Question: What type of tax is indicated in the document, personal property or real estate?
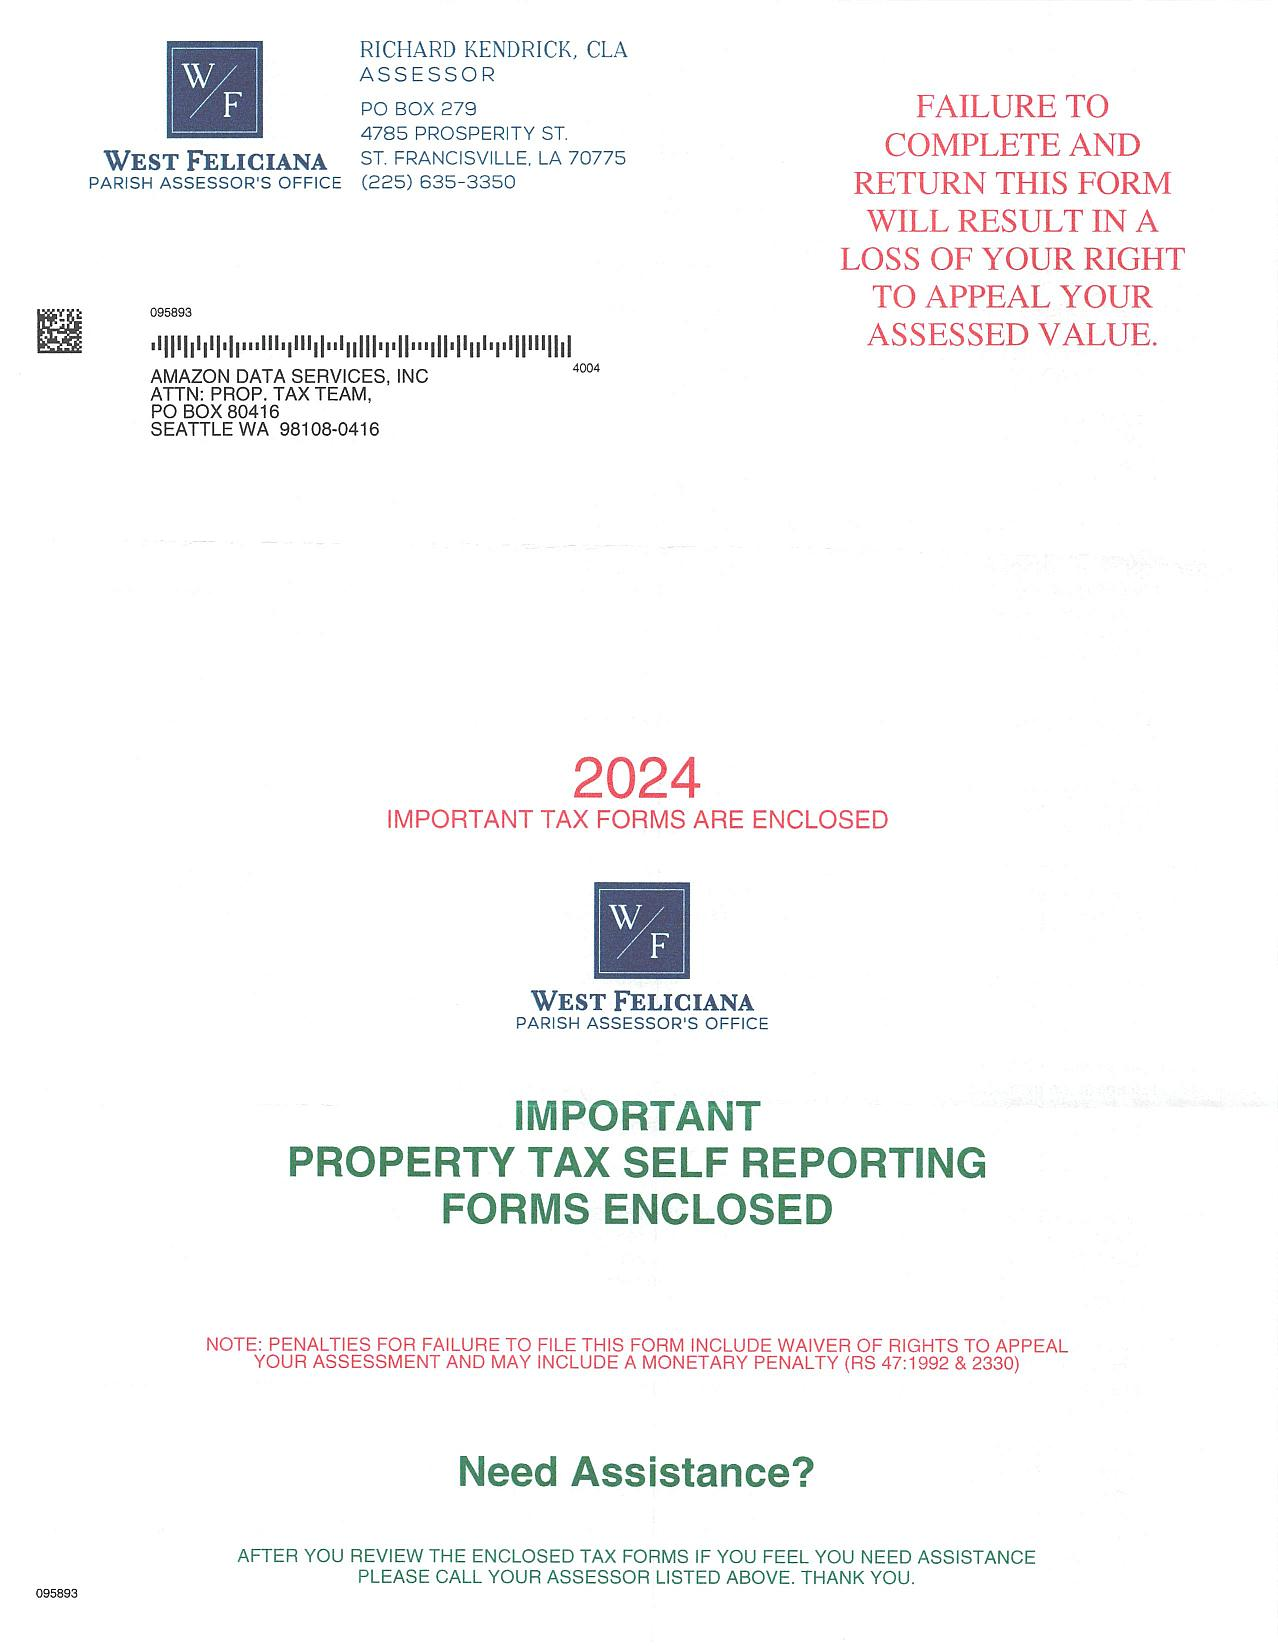
Answer: "Property Tax"